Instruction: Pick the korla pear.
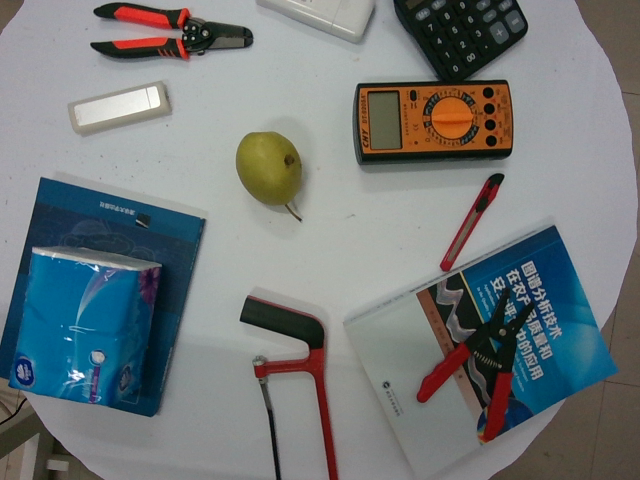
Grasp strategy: vertical